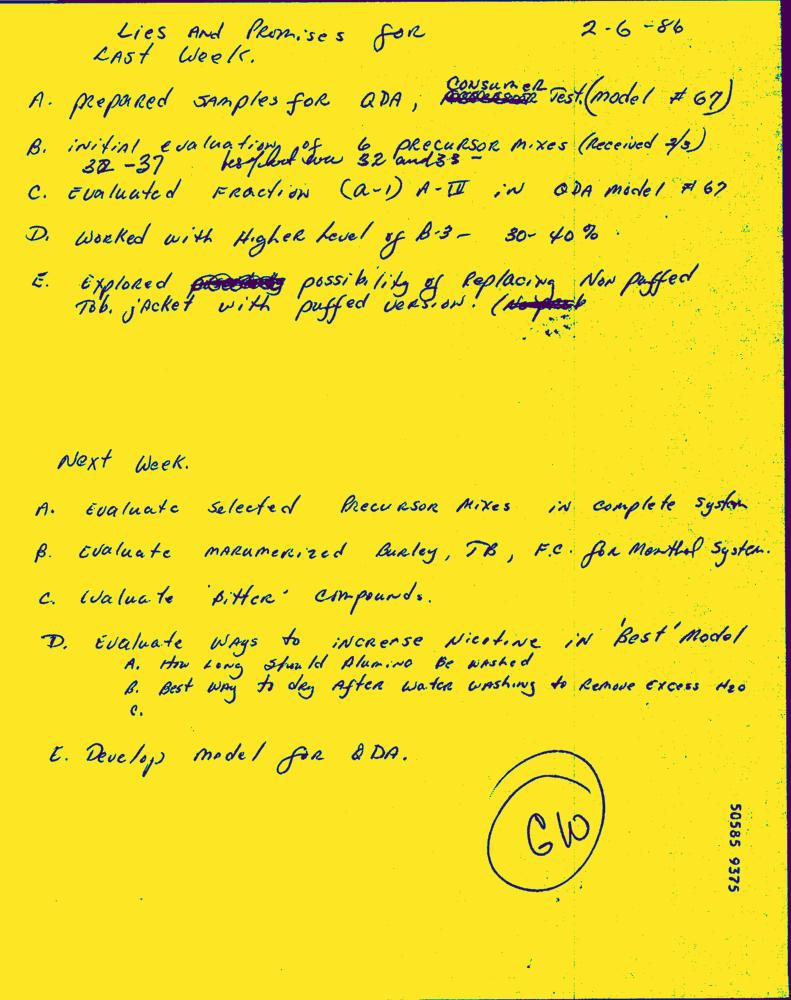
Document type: Hand-Written